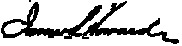
Signature of: james l howard